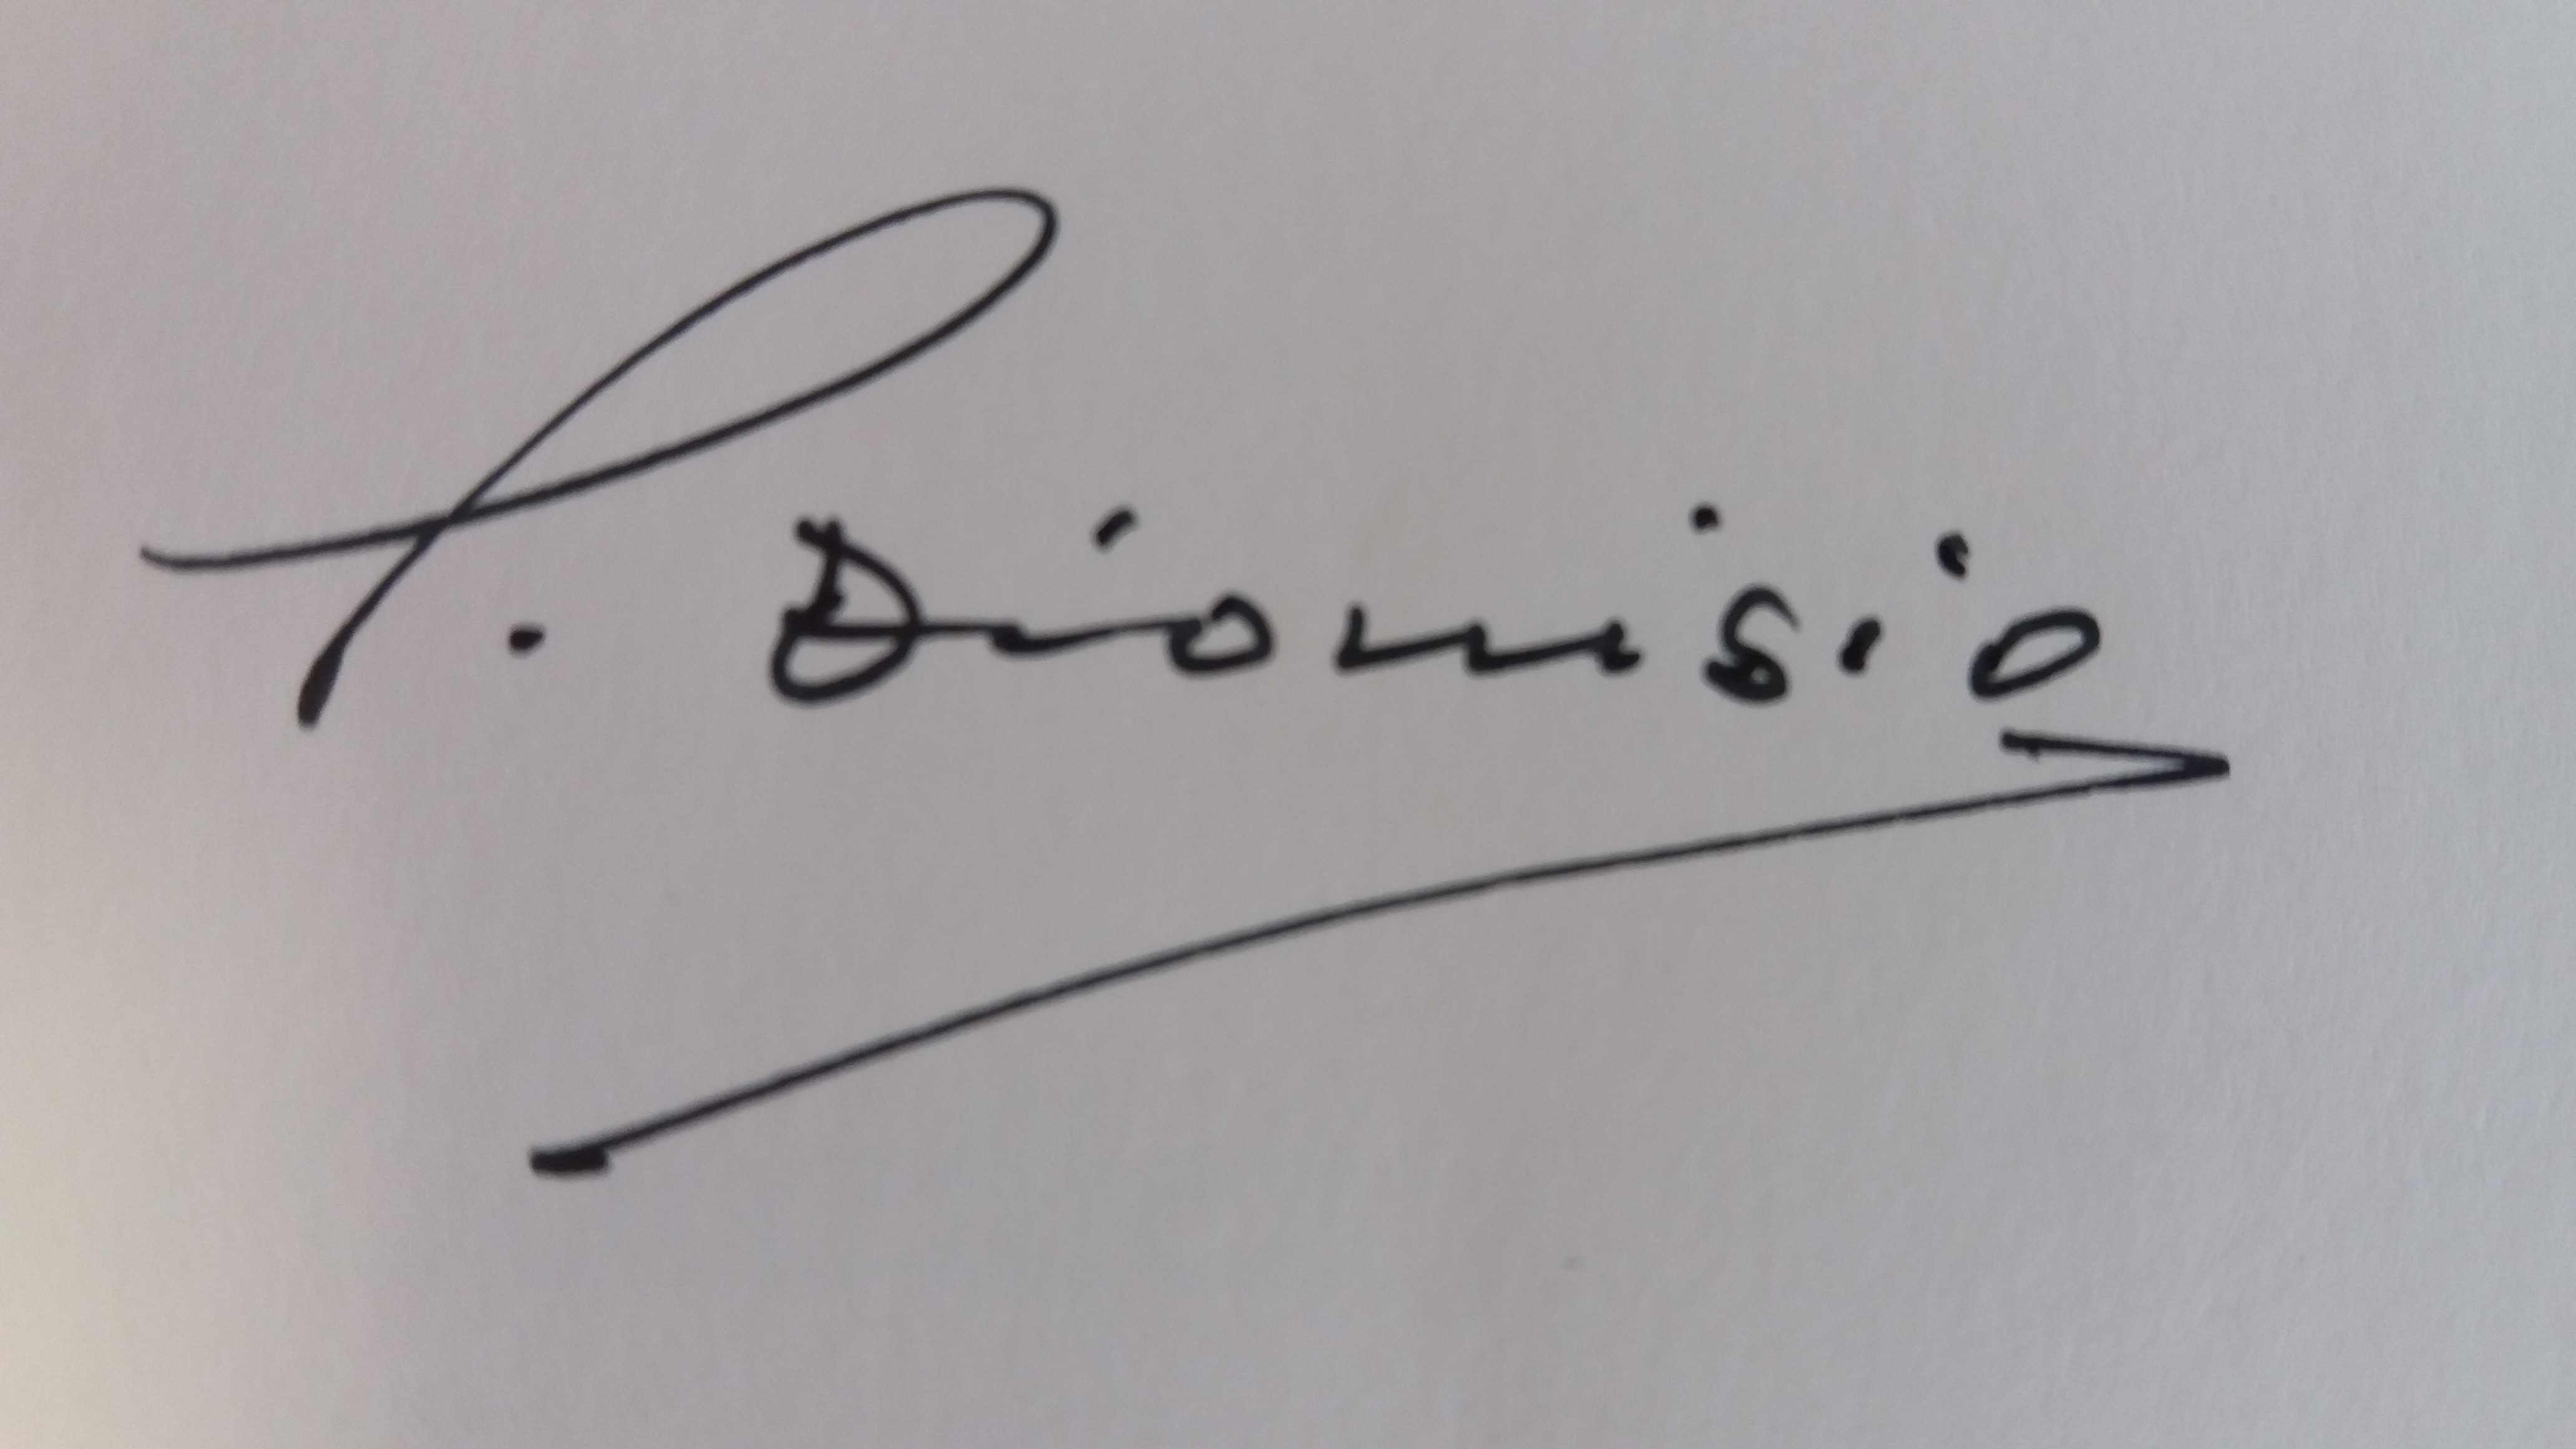
Signature of: dionisio cueva